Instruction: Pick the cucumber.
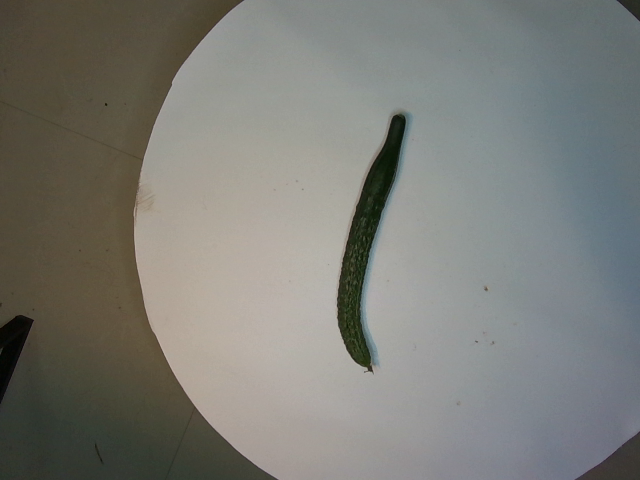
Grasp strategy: vertical